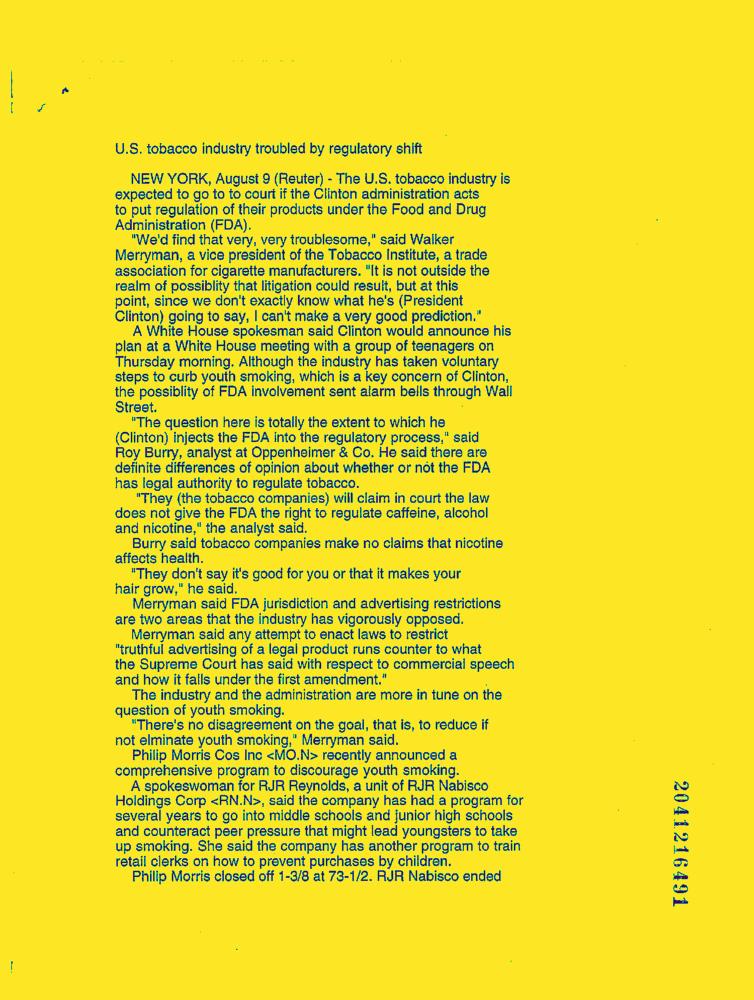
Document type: News-Article